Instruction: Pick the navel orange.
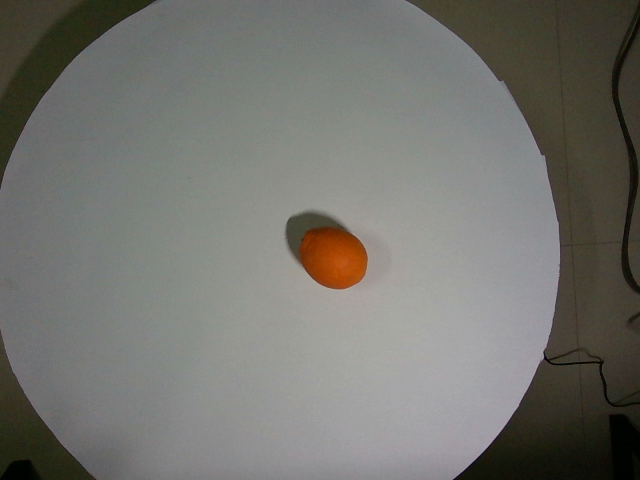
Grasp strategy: vertical